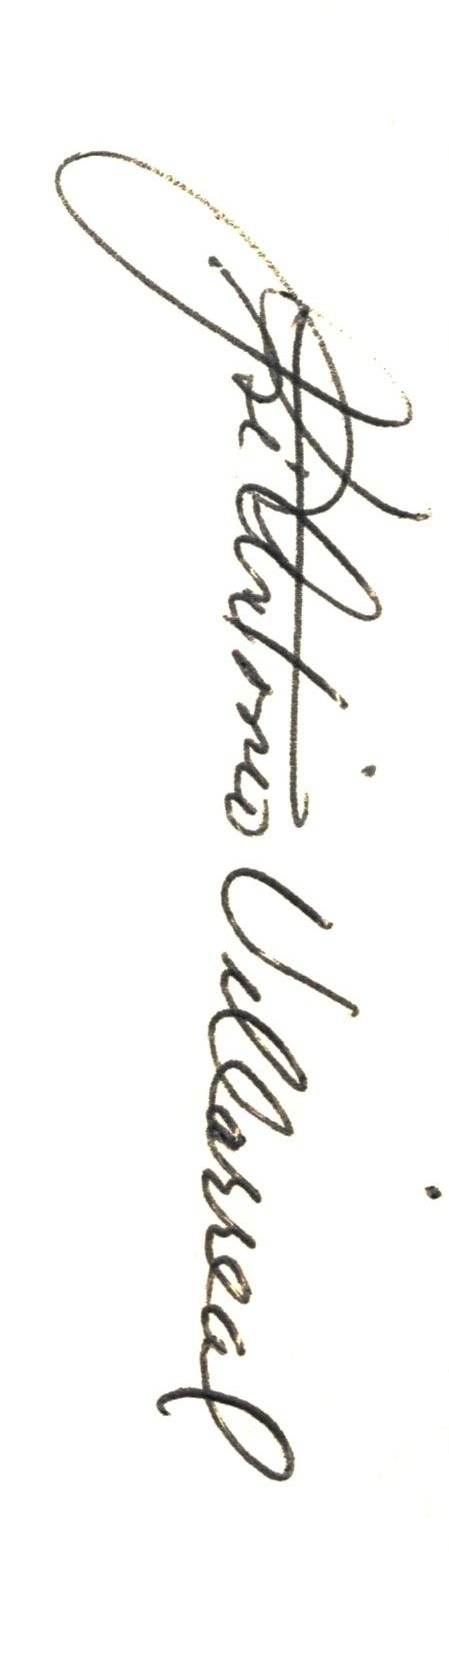
Signature of: josé antonio villarreal